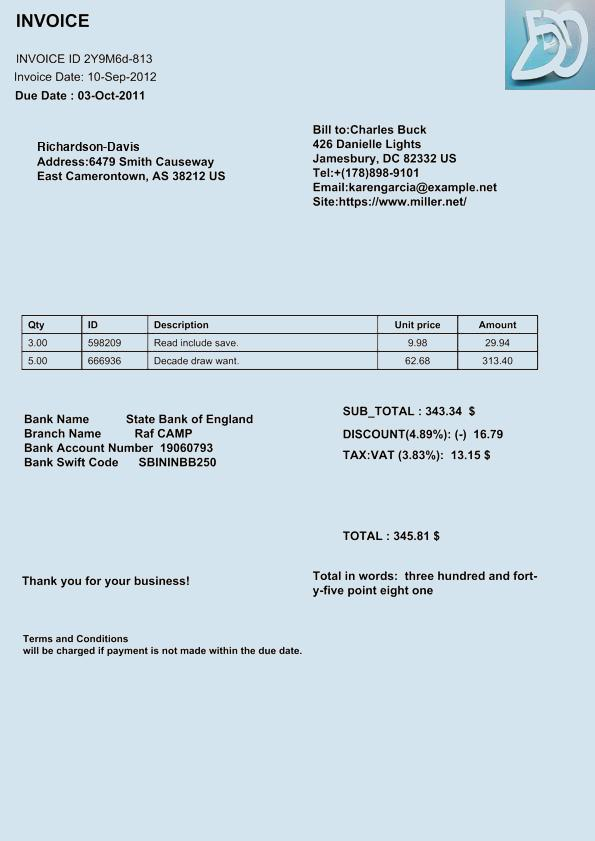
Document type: Invoice